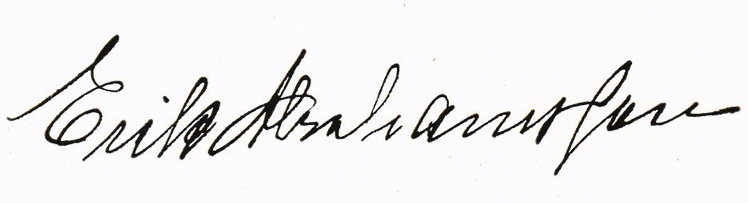
Signature of: erik edström